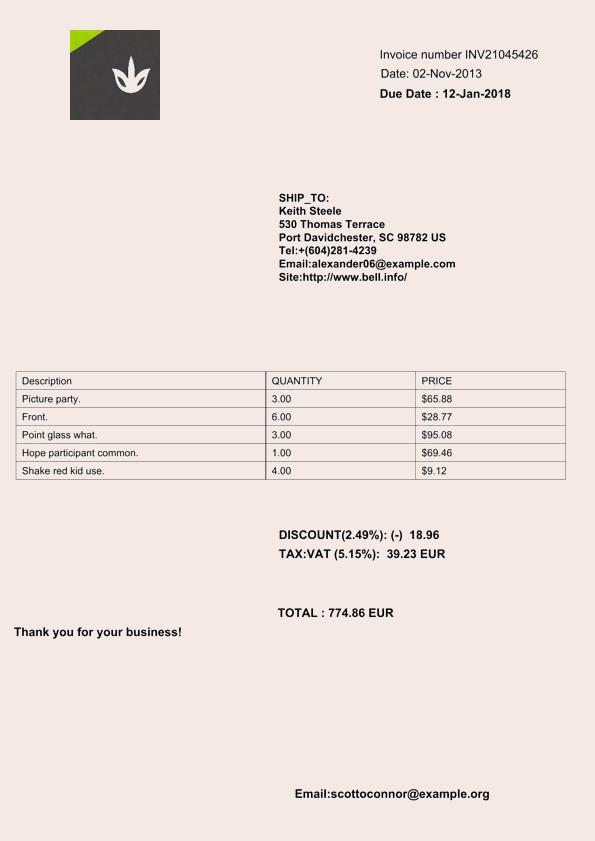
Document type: Invoice